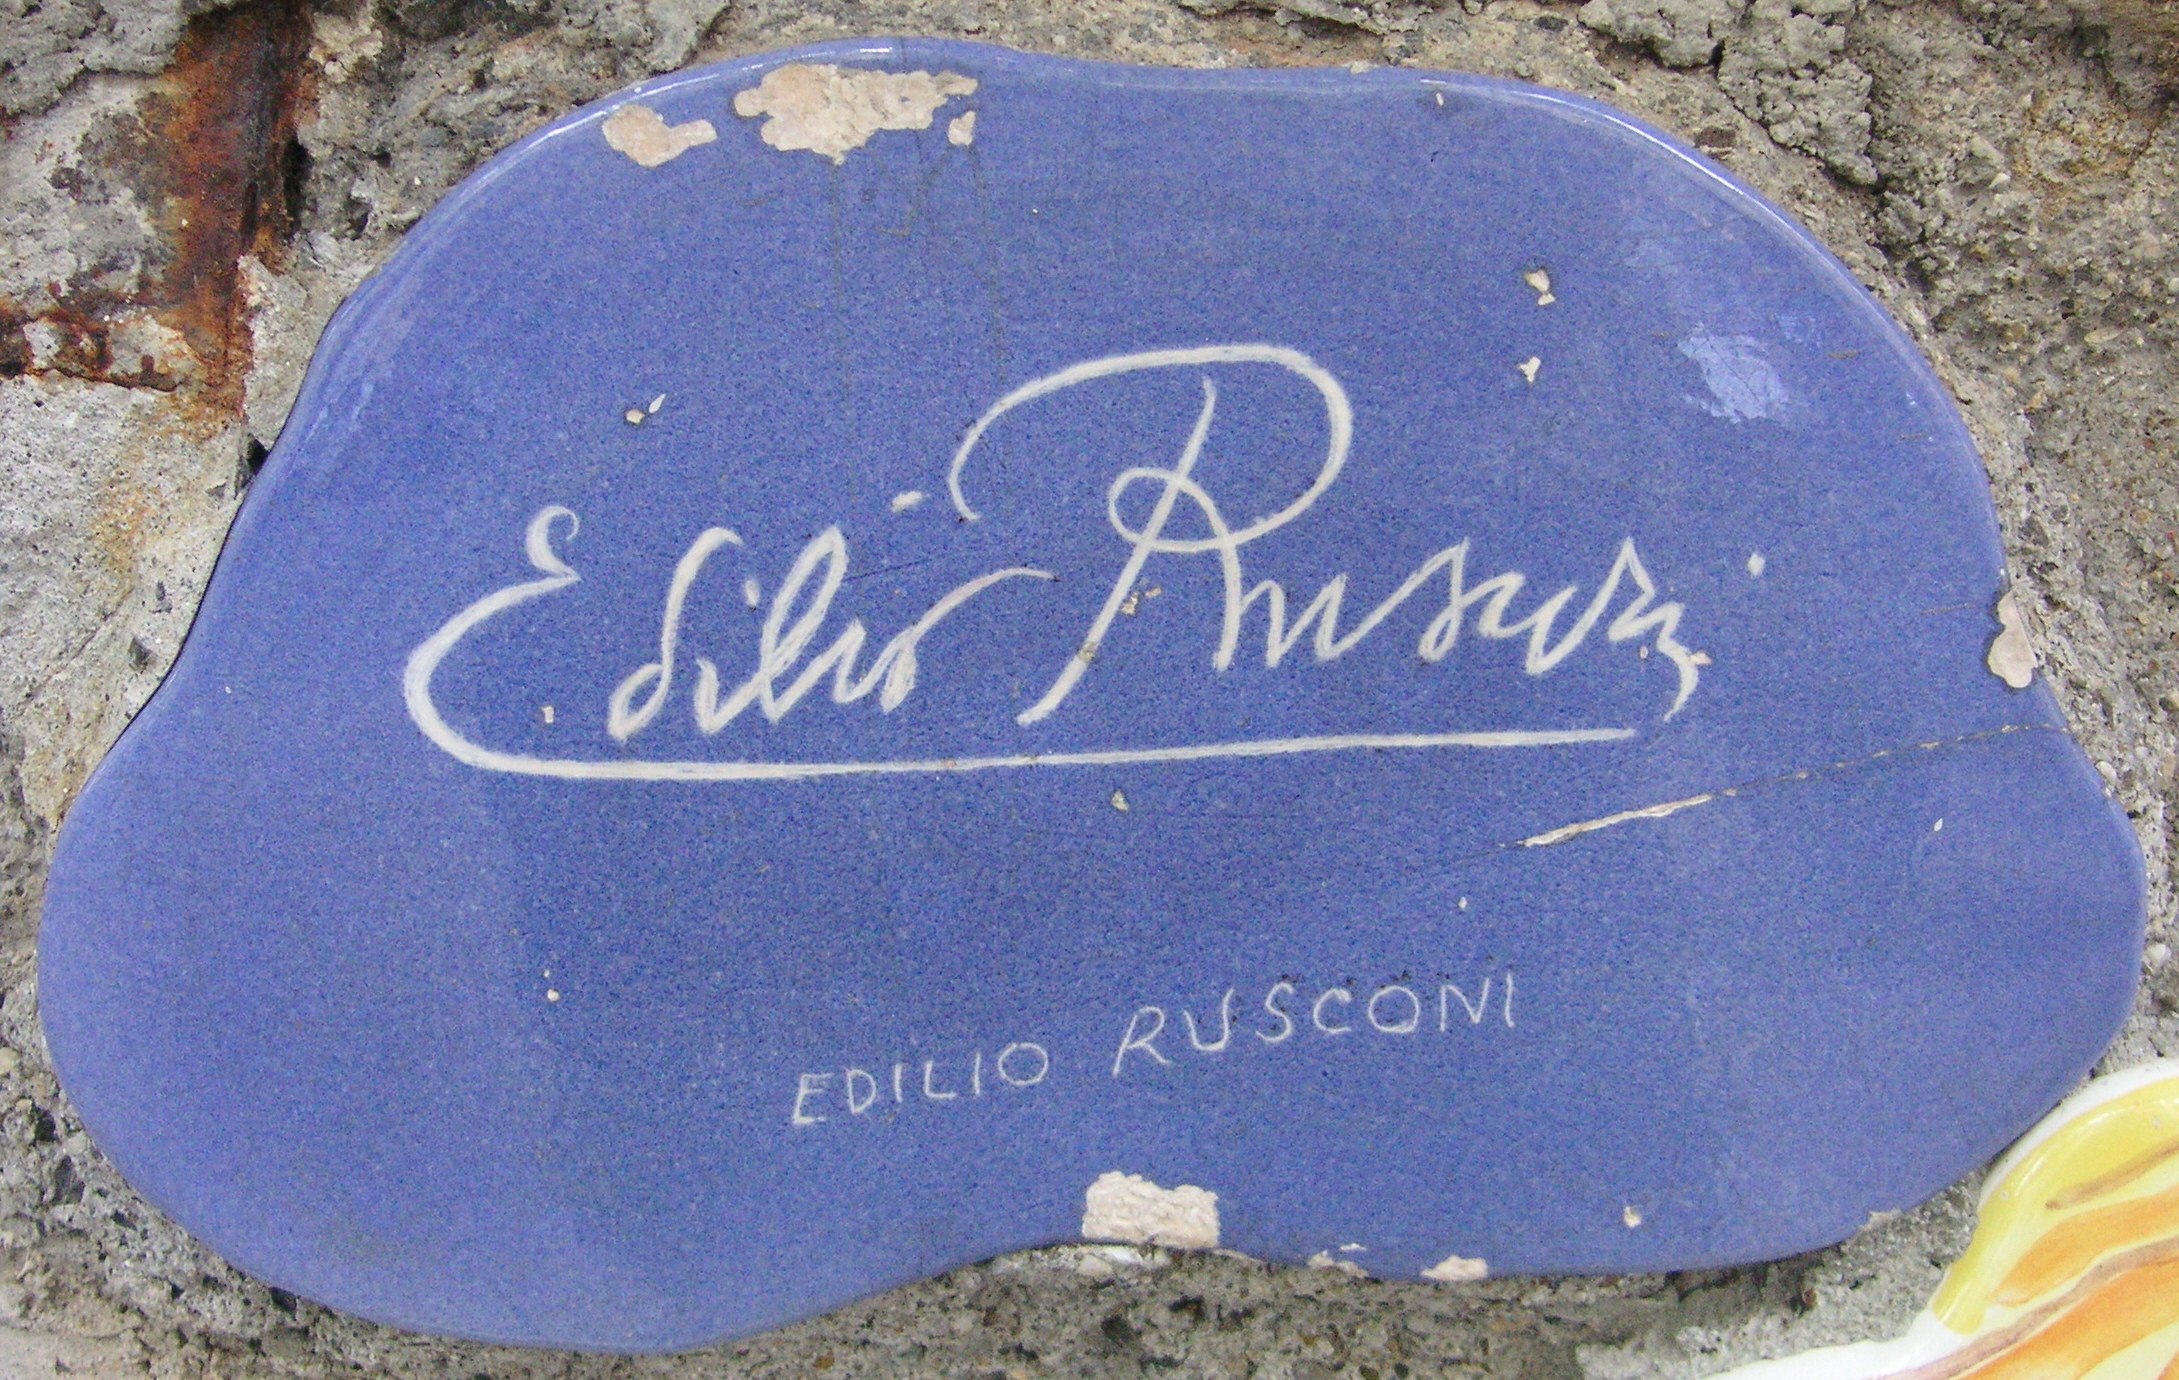
Signature of: edilio rusconi